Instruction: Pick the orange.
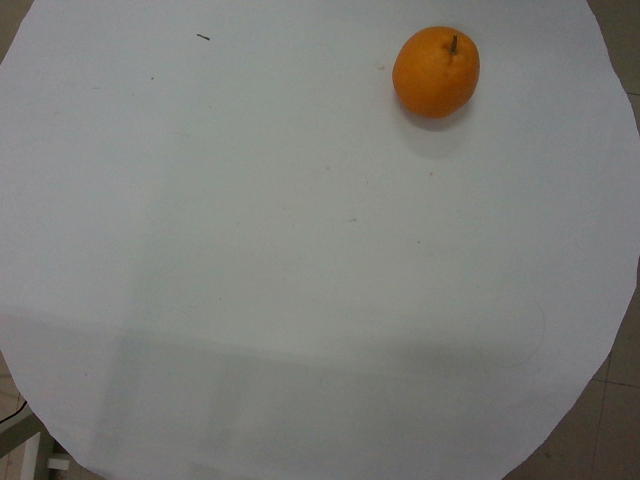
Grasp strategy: vertical